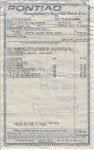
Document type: Invoice